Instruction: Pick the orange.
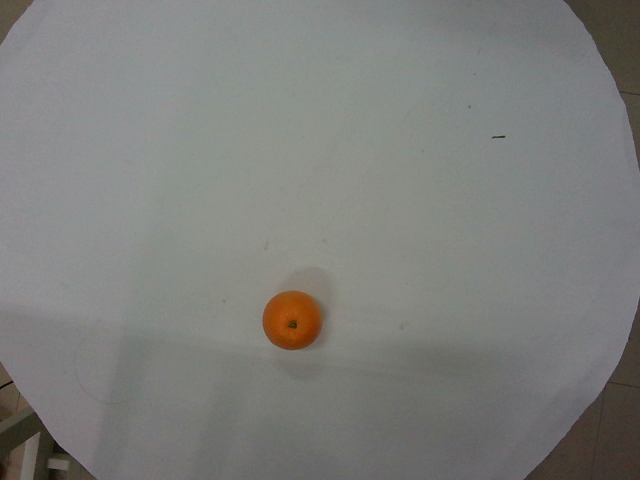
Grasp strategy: vertical